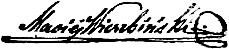
Signature of: maciej wierzbiński